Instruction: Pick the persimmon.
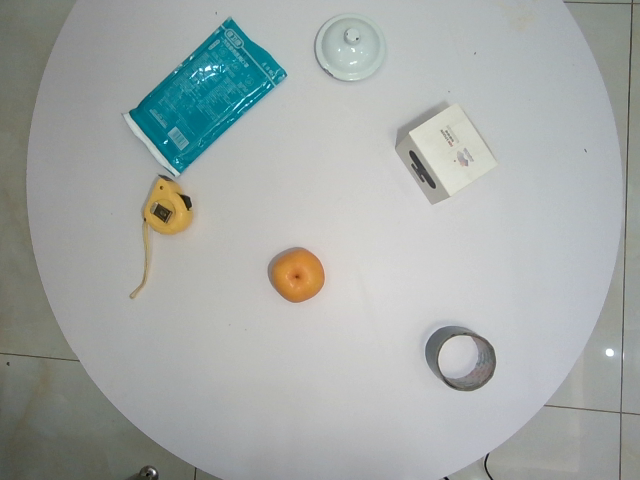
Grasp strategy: vertical